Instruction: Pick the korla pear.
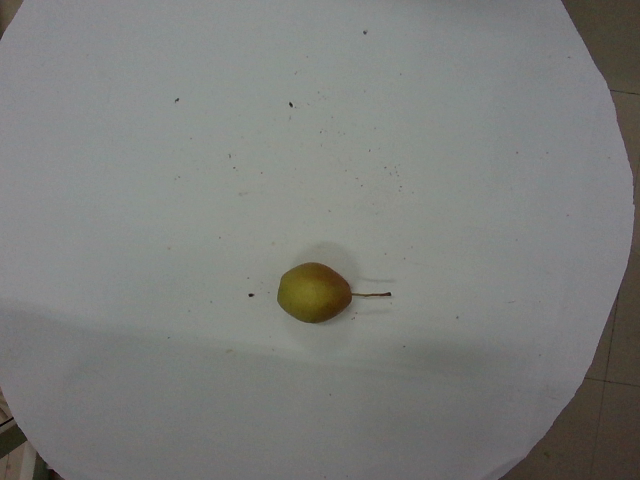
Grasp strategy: vertical